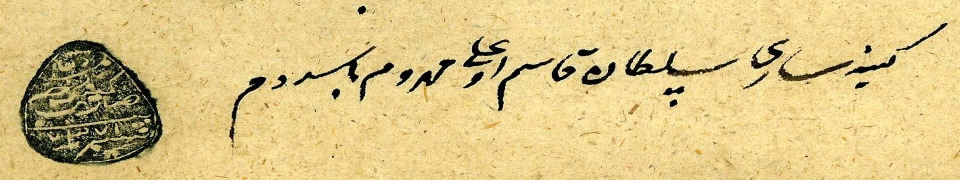
Signature of: kenesary khan